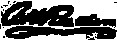
Signature of: andrew horatio reeder